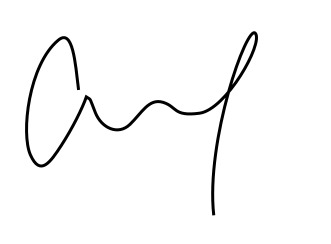
Signature of: alex devore